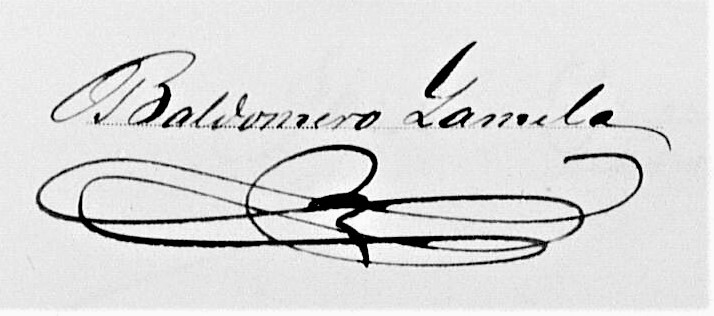
Signature of: baldomero lamela luengo